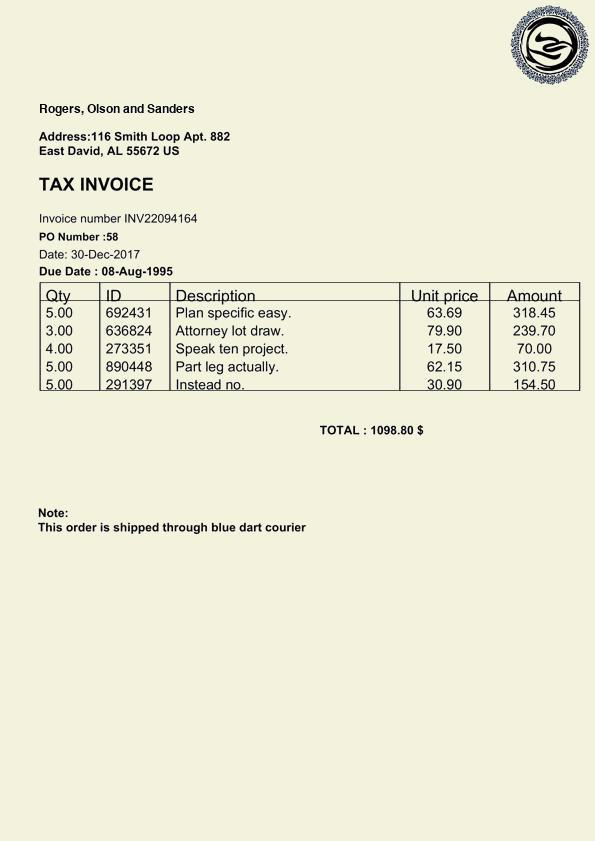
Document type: Invoice